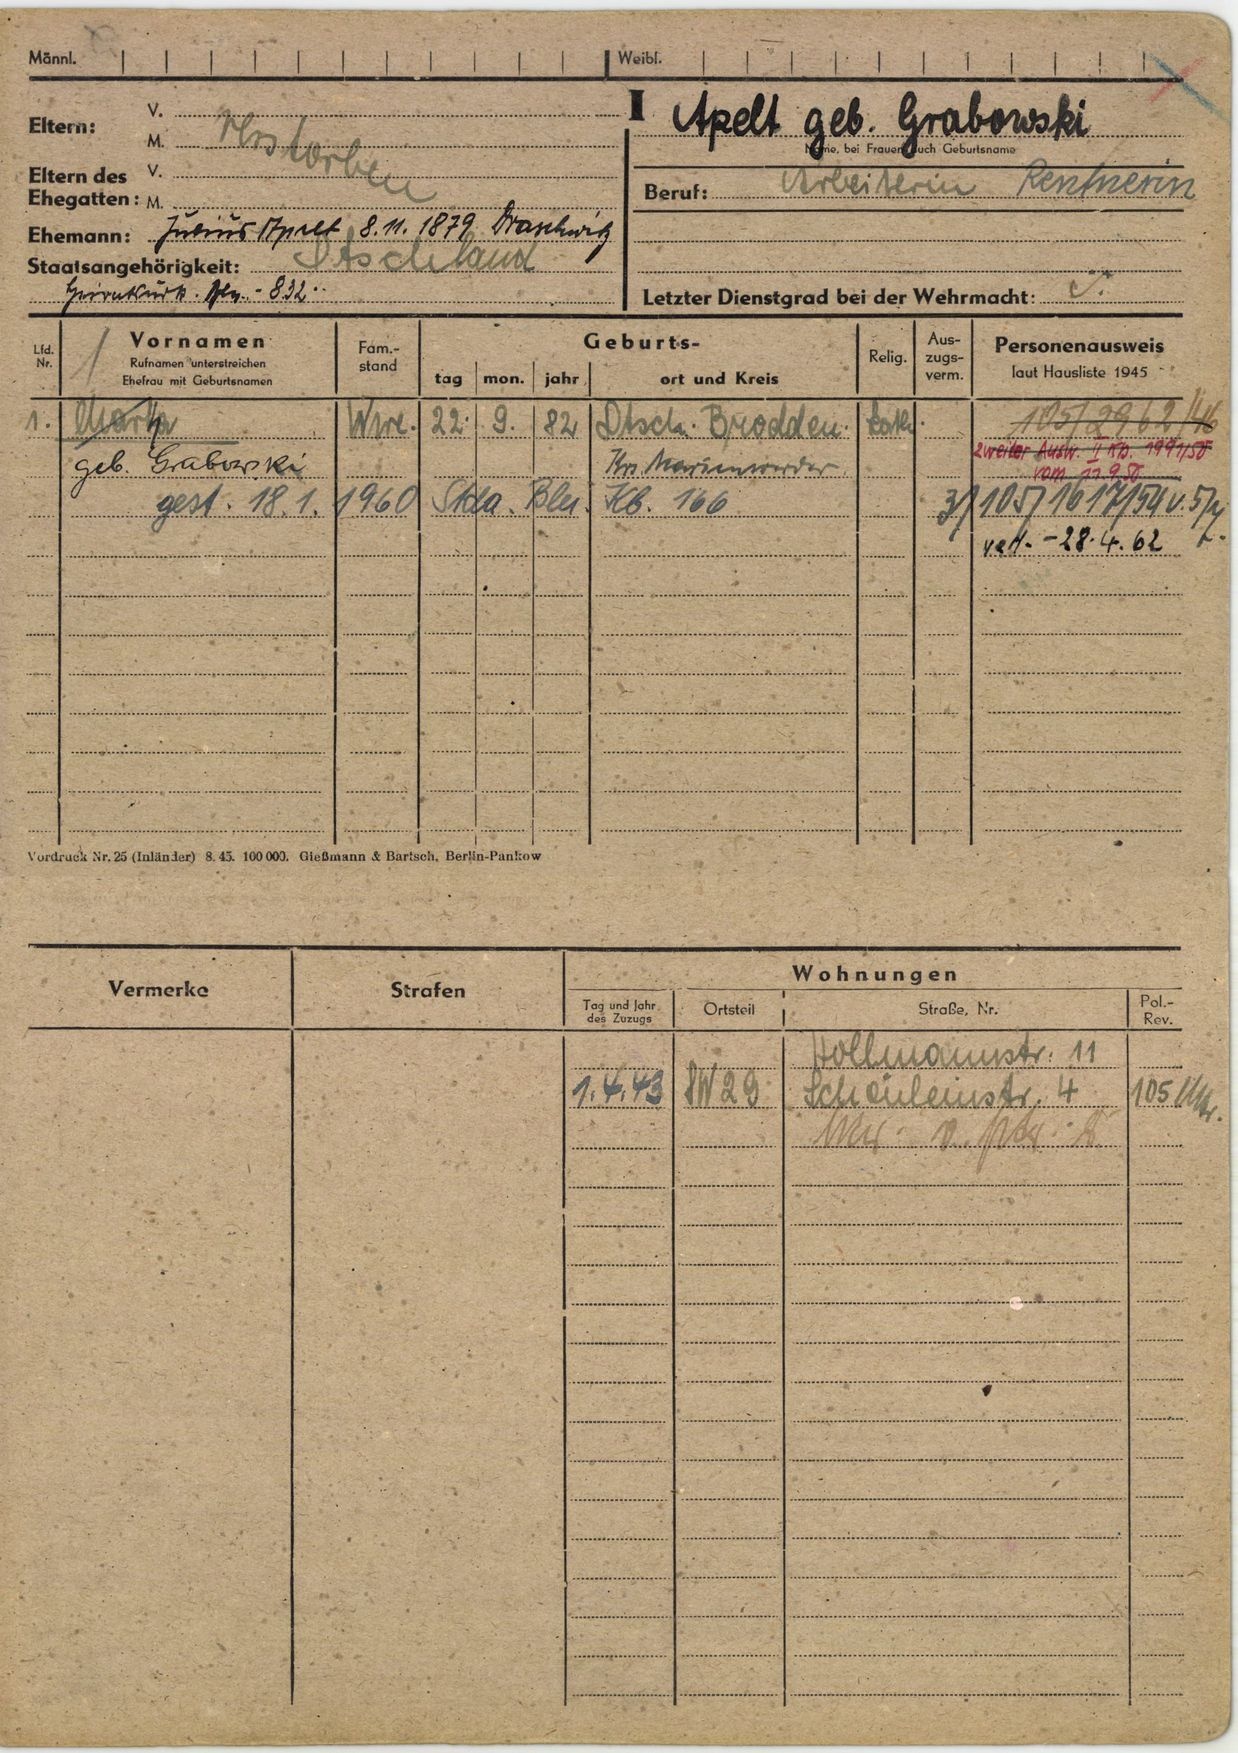
Apelt geb. Grabowski